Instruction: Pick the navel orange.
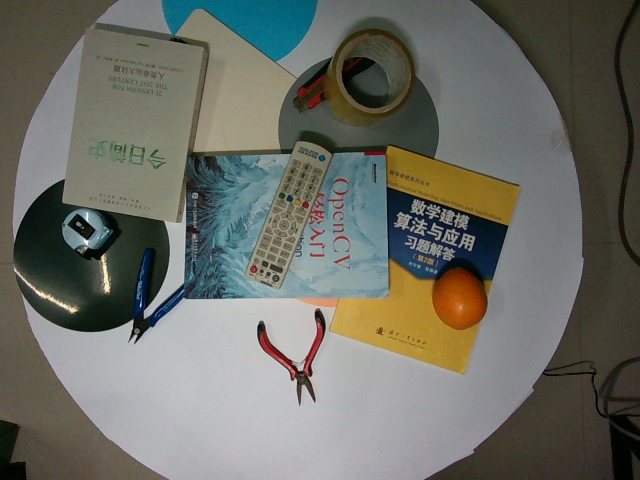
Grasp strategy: vertical